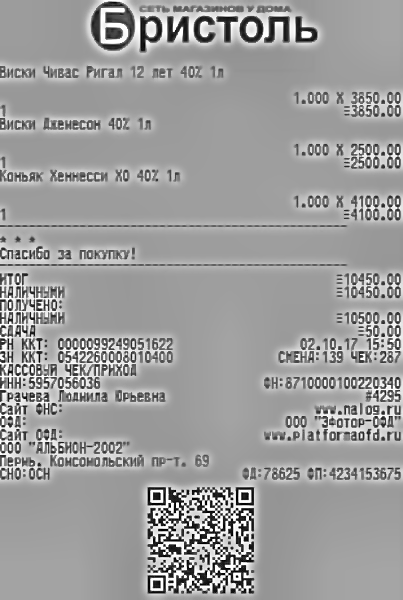
Продавец: ООО "АЛЬБИОН-2002"
Дата: 02.10.17
Товары: Висюк Чивас Ригал 12 лет 40г 1л; Висюк Демесон 40г 1л; Коньяк Хеннесси ХО 40г 1л
Количество: 1.000; 1.000; 1.000
Цена: 3850.00; 2500.00; 4100.00
Сумма: 3850.00; 2500.00; 4100.00
Итого: 10450.00